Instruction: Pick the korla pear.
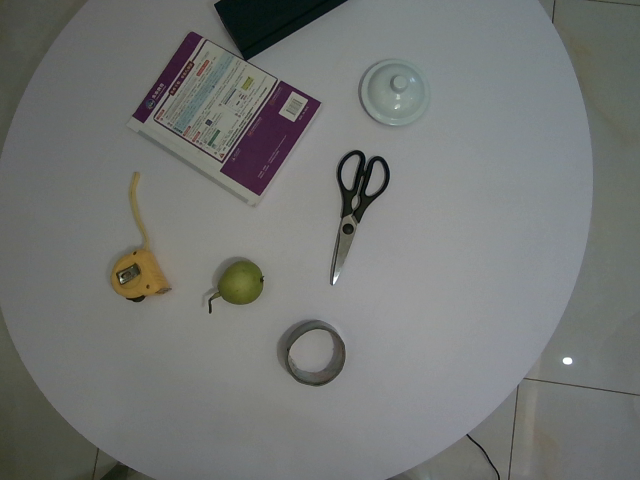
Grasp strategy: vertical